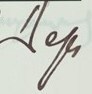
Signature of: petar dertliev